Question: What appears to be the issue?
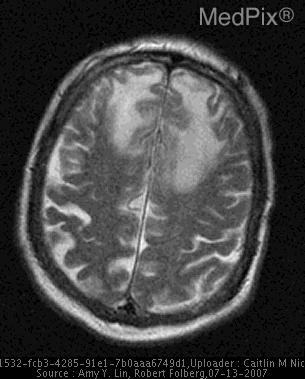
Answer: The findings suggest •  T2W MR shows bilateral frontal lobe involvement from a "butterfly" lesion in the genu of the corpus callosum

•  Enucleated eye - after vitrectomy w/silicone oil replacement - shows thickening of the posterior retina w/small round blue cells. Bilateral frontal lobe lesions, producing a "butterfly" pattern of vasogenic edema.. The patient might have a history of 62 y.o. man c/o progressive visual problem in his left eye.